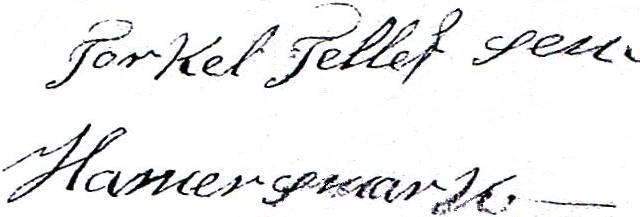
Signature of: torkild hammersmark